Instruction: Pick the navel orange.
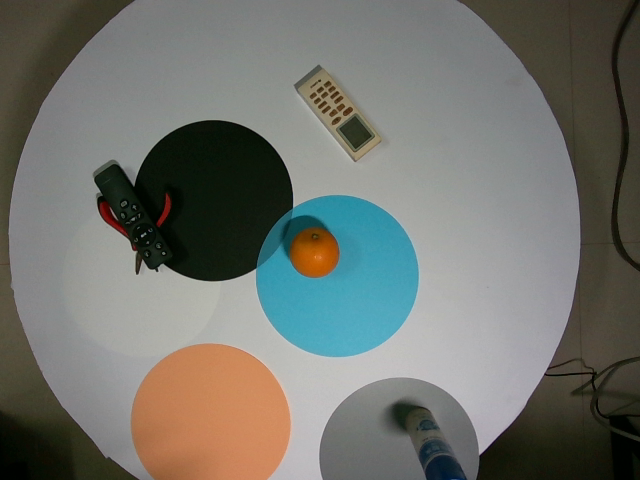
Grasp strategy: vertical